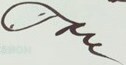
Signature of: georgi mishev